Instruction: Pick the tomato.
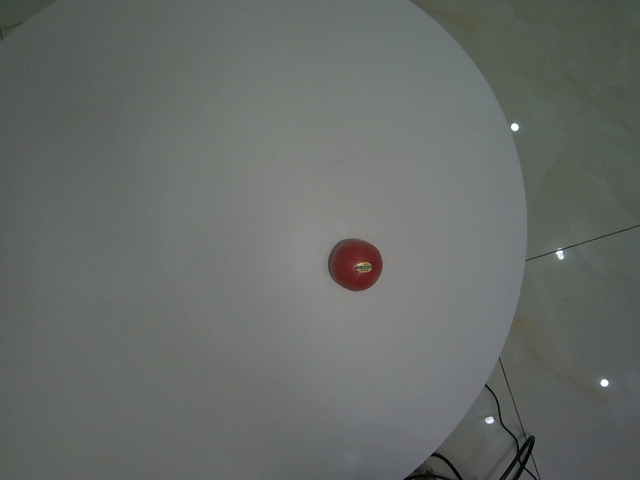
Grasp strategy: vertical